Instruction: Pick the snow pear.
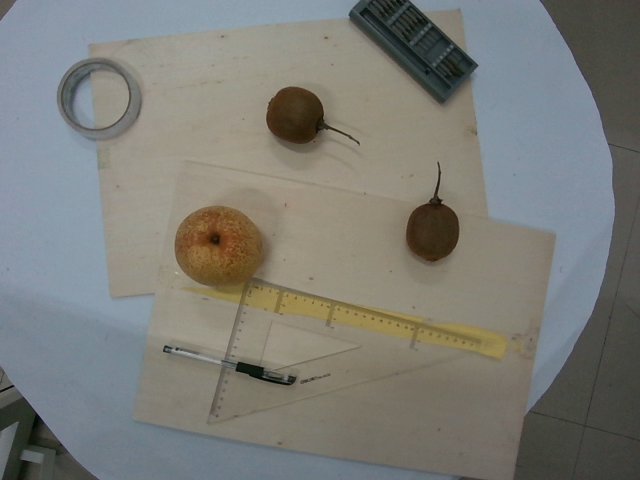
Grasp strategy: vertical